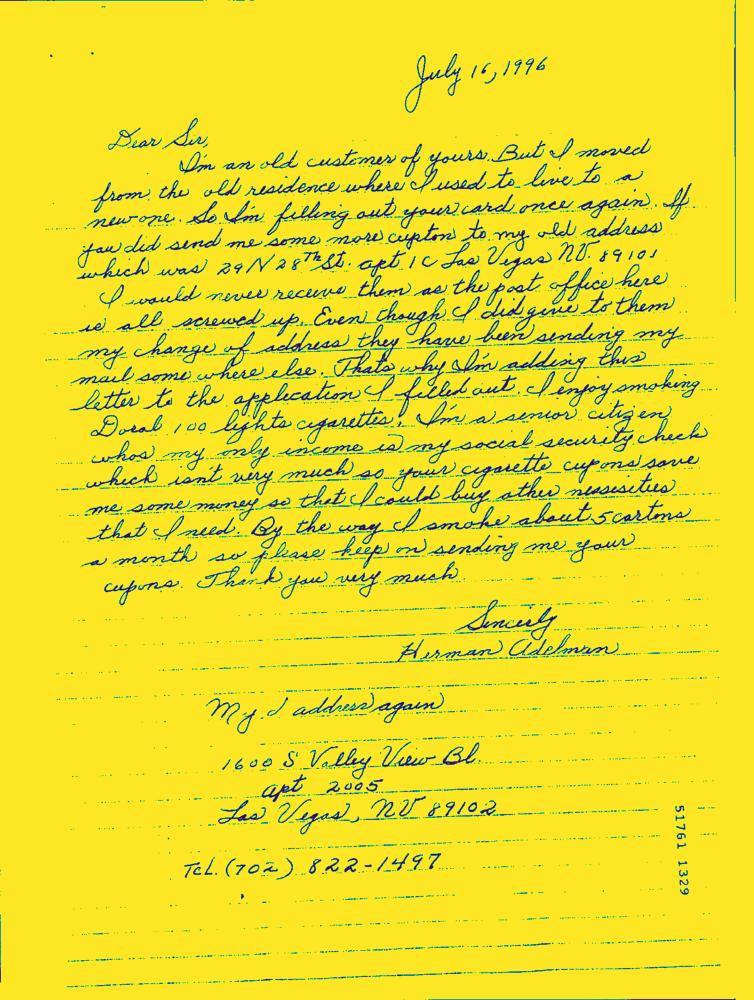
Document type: Hand-Written